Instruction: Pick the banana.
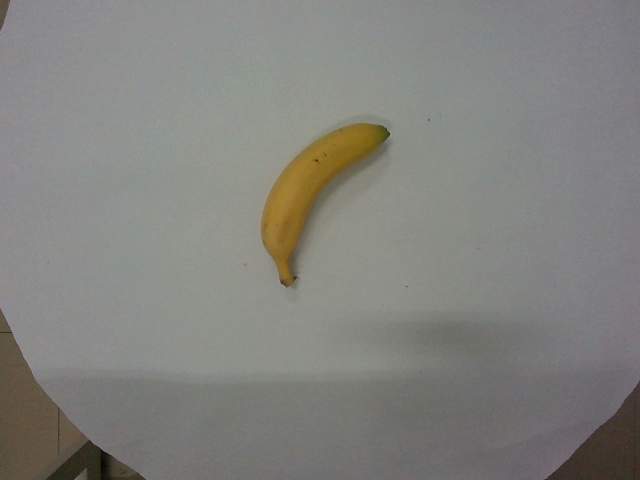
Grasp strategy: vertical